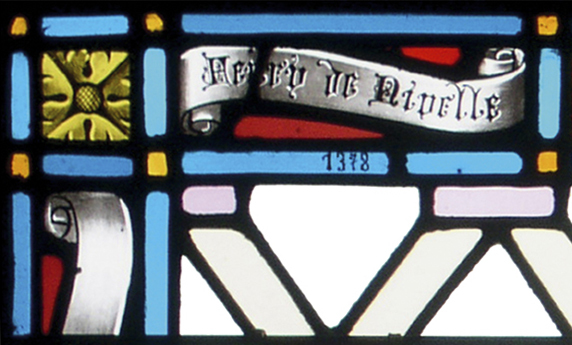
Signature of: henri de nivelle